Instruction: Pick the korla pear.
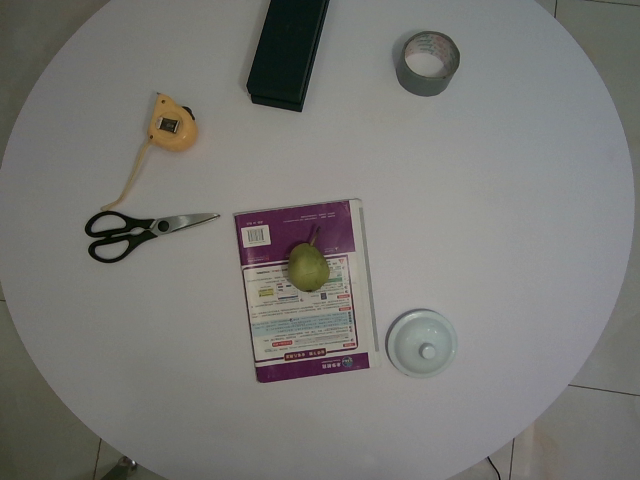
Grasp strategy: vertical